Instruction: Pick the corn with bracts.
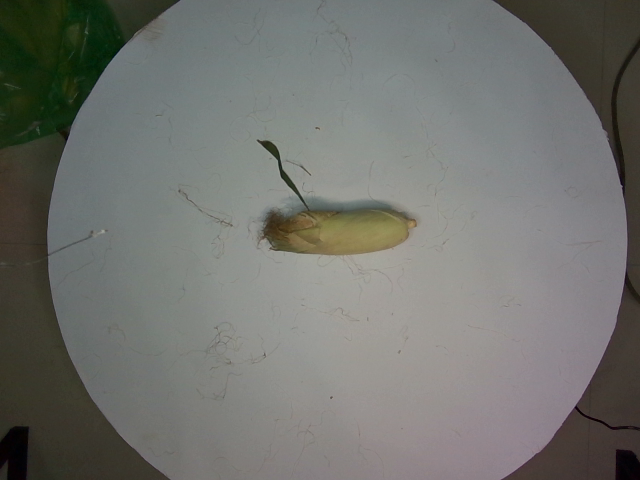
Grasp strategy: vertical